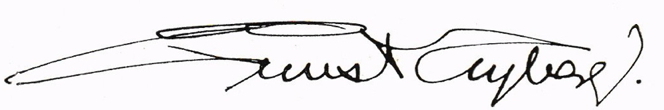
Signature of: ernst lyberg